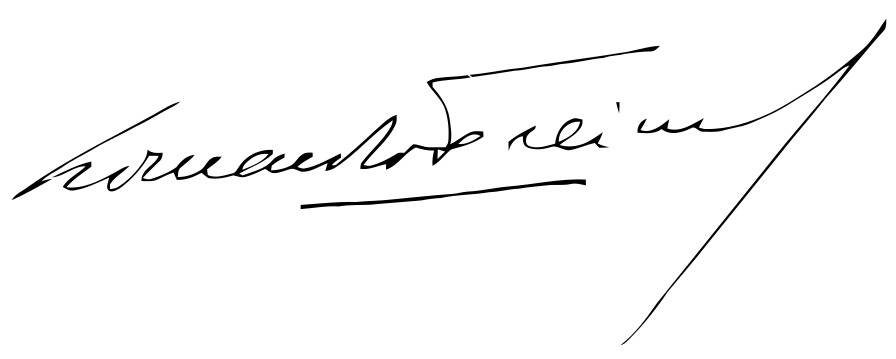
Signature of: eduardo frei montalva